Question: What is the address or location of the property listed in the document?
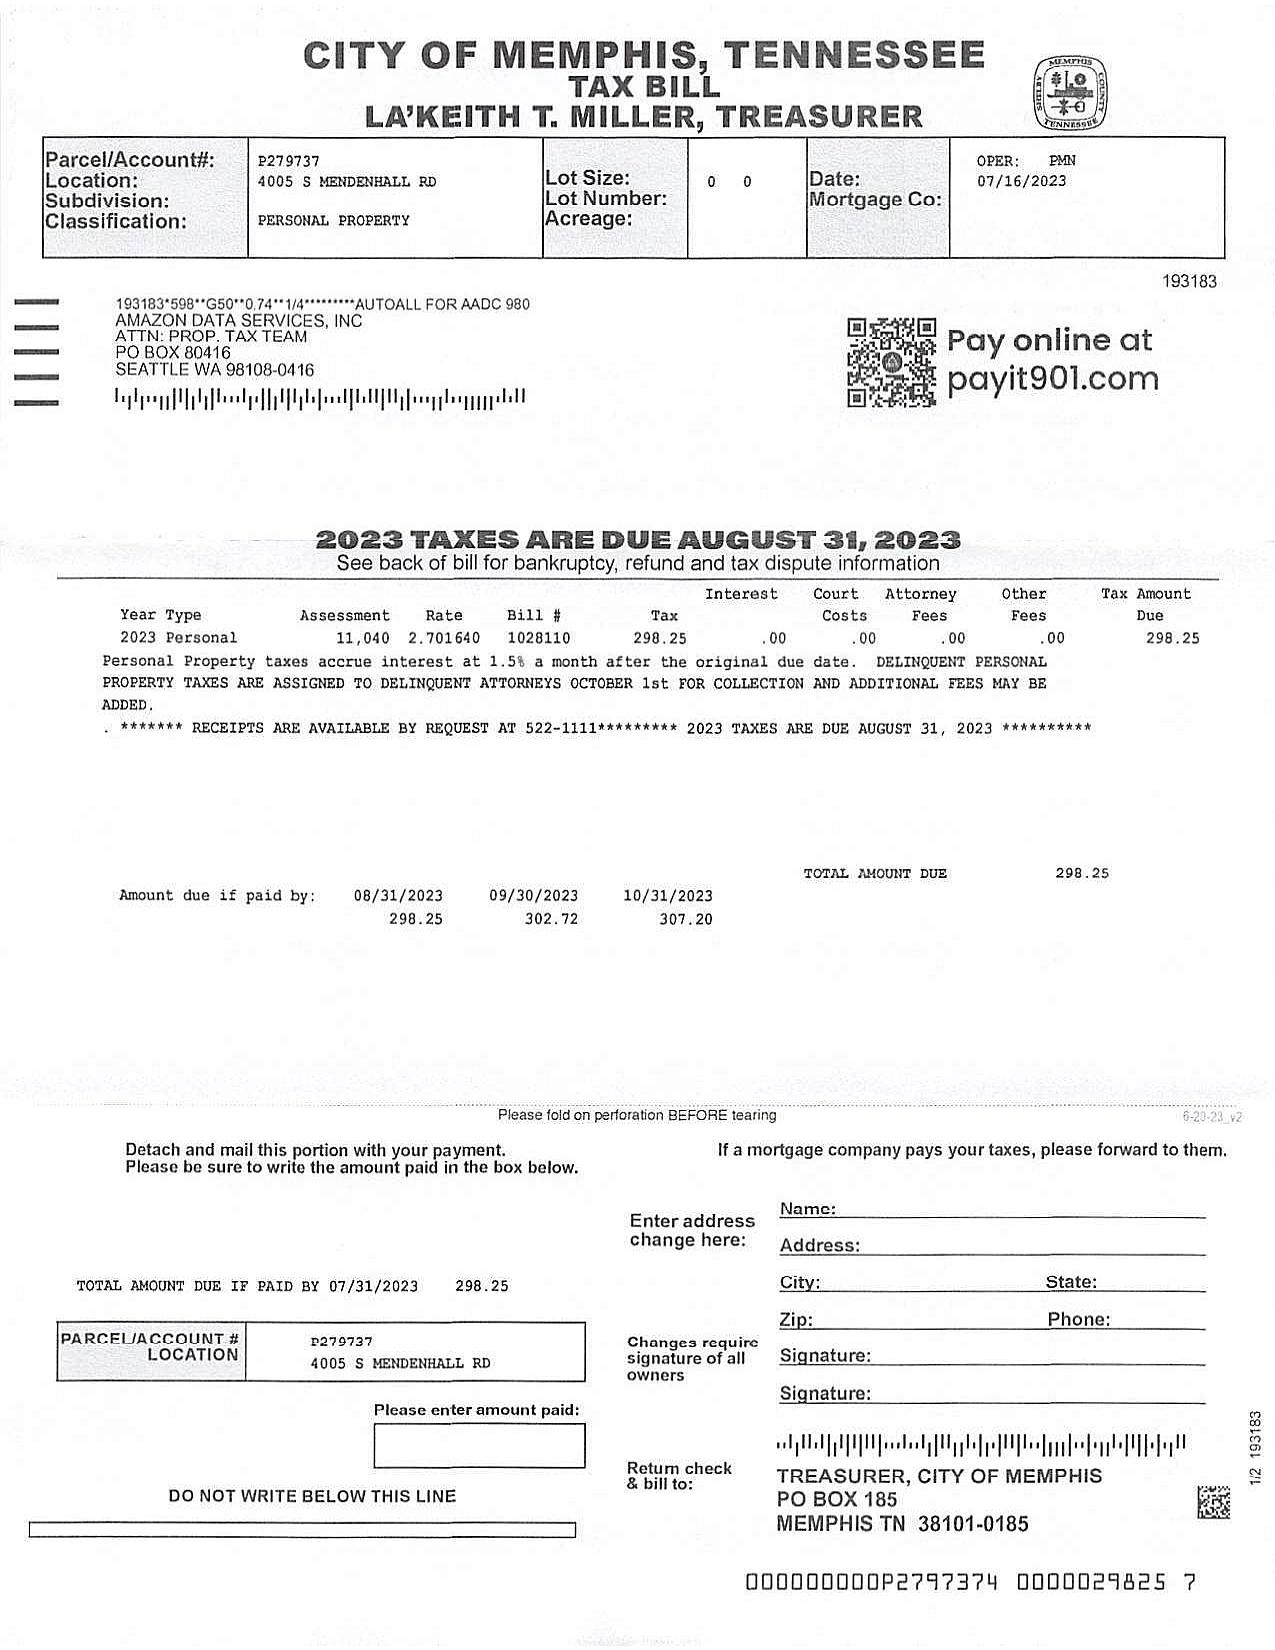
Answer: "4005 S MENDENHALL RD"